Question: What jurisdiction, city, or county is the document associated with?
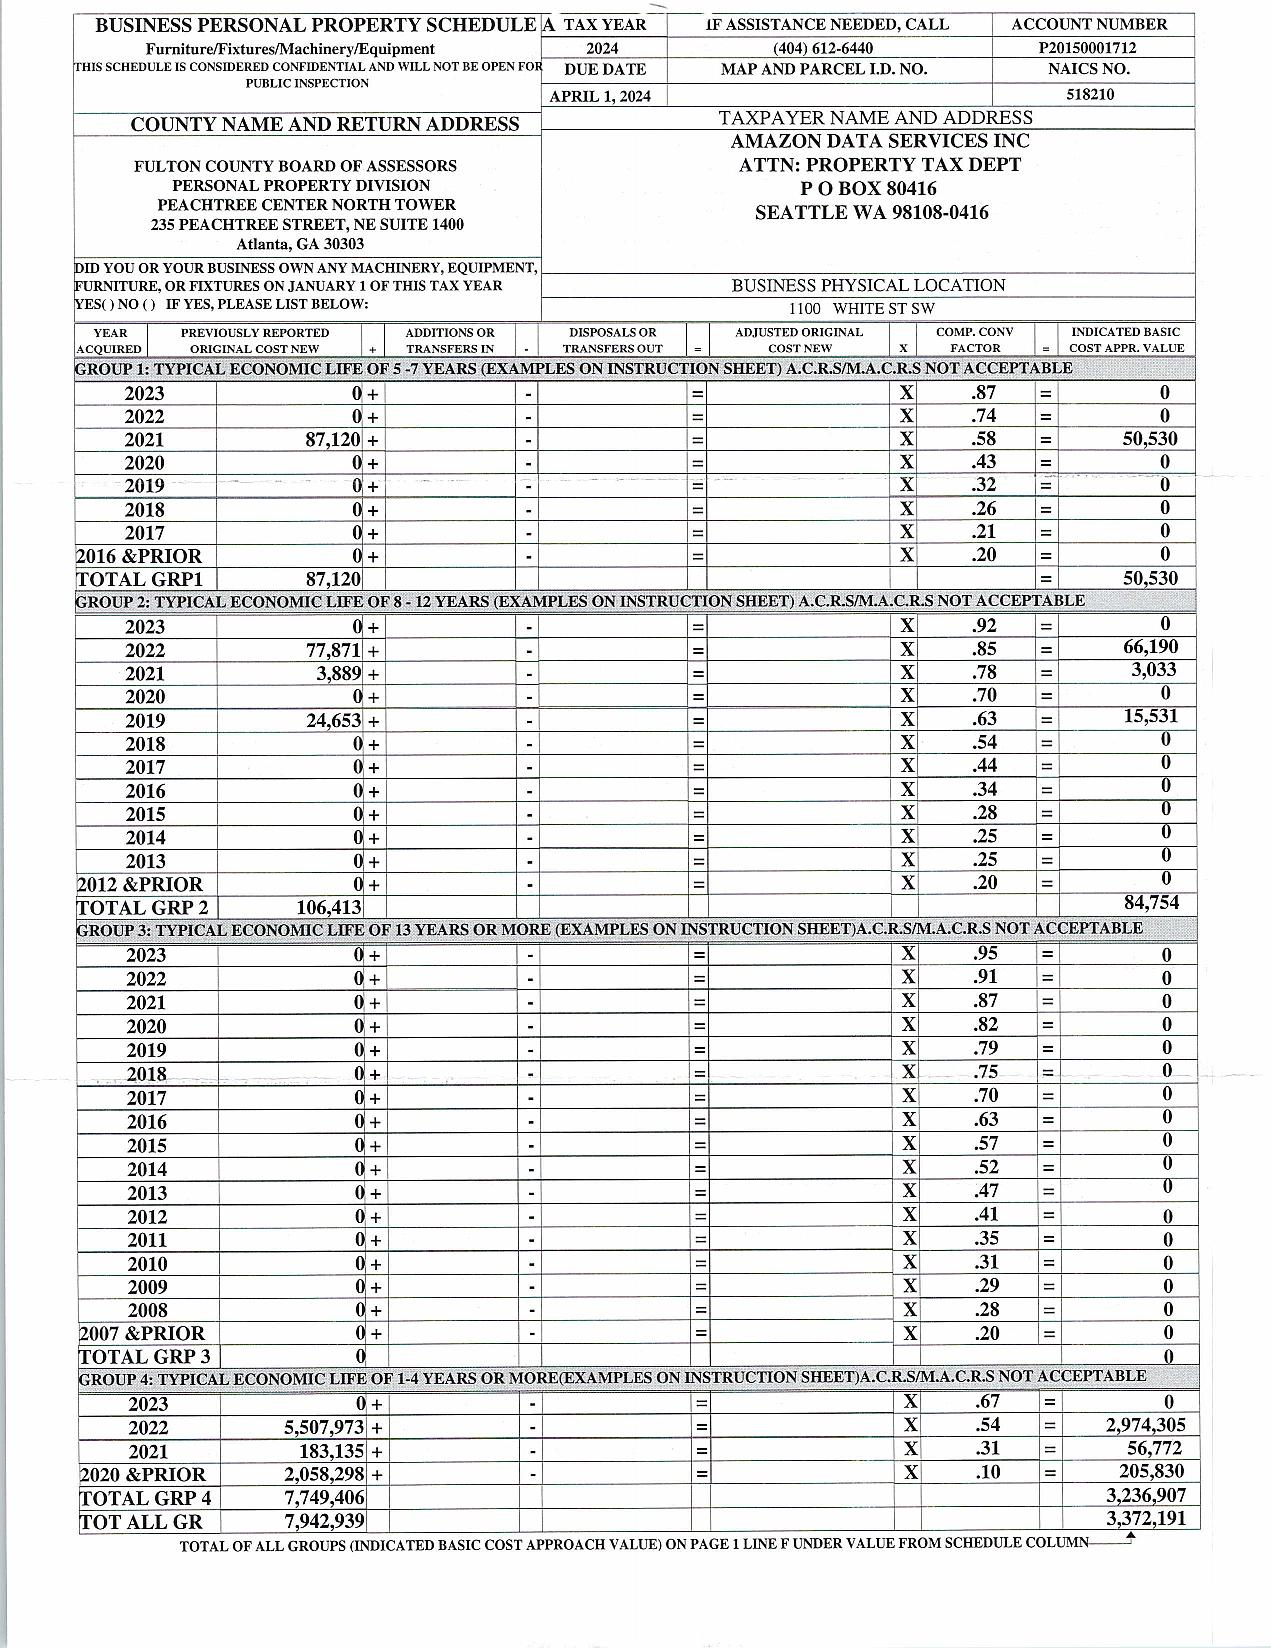
Answer: "FULTON COUNTY"